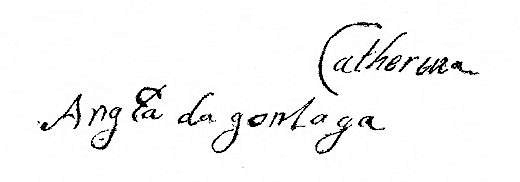
Signature of: caterina gonzaga